Question: How is the history relevant to the case?
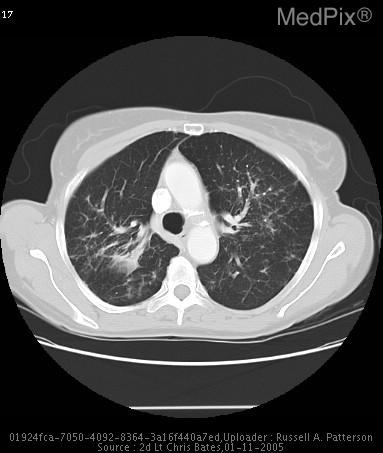
Answer: The patient's history of History (can include gestational age, or age in days, weeks, months):
70 y/o female for follow up CT scan to monitor for any pulmonary changes due to a recent 15lb weight loss, otherwise asymptomatic. is key in understanding the case.